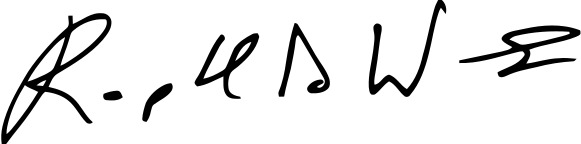
Signature of: raphael warnock